Question: What jurisdiction, city, or county is the document associated with?
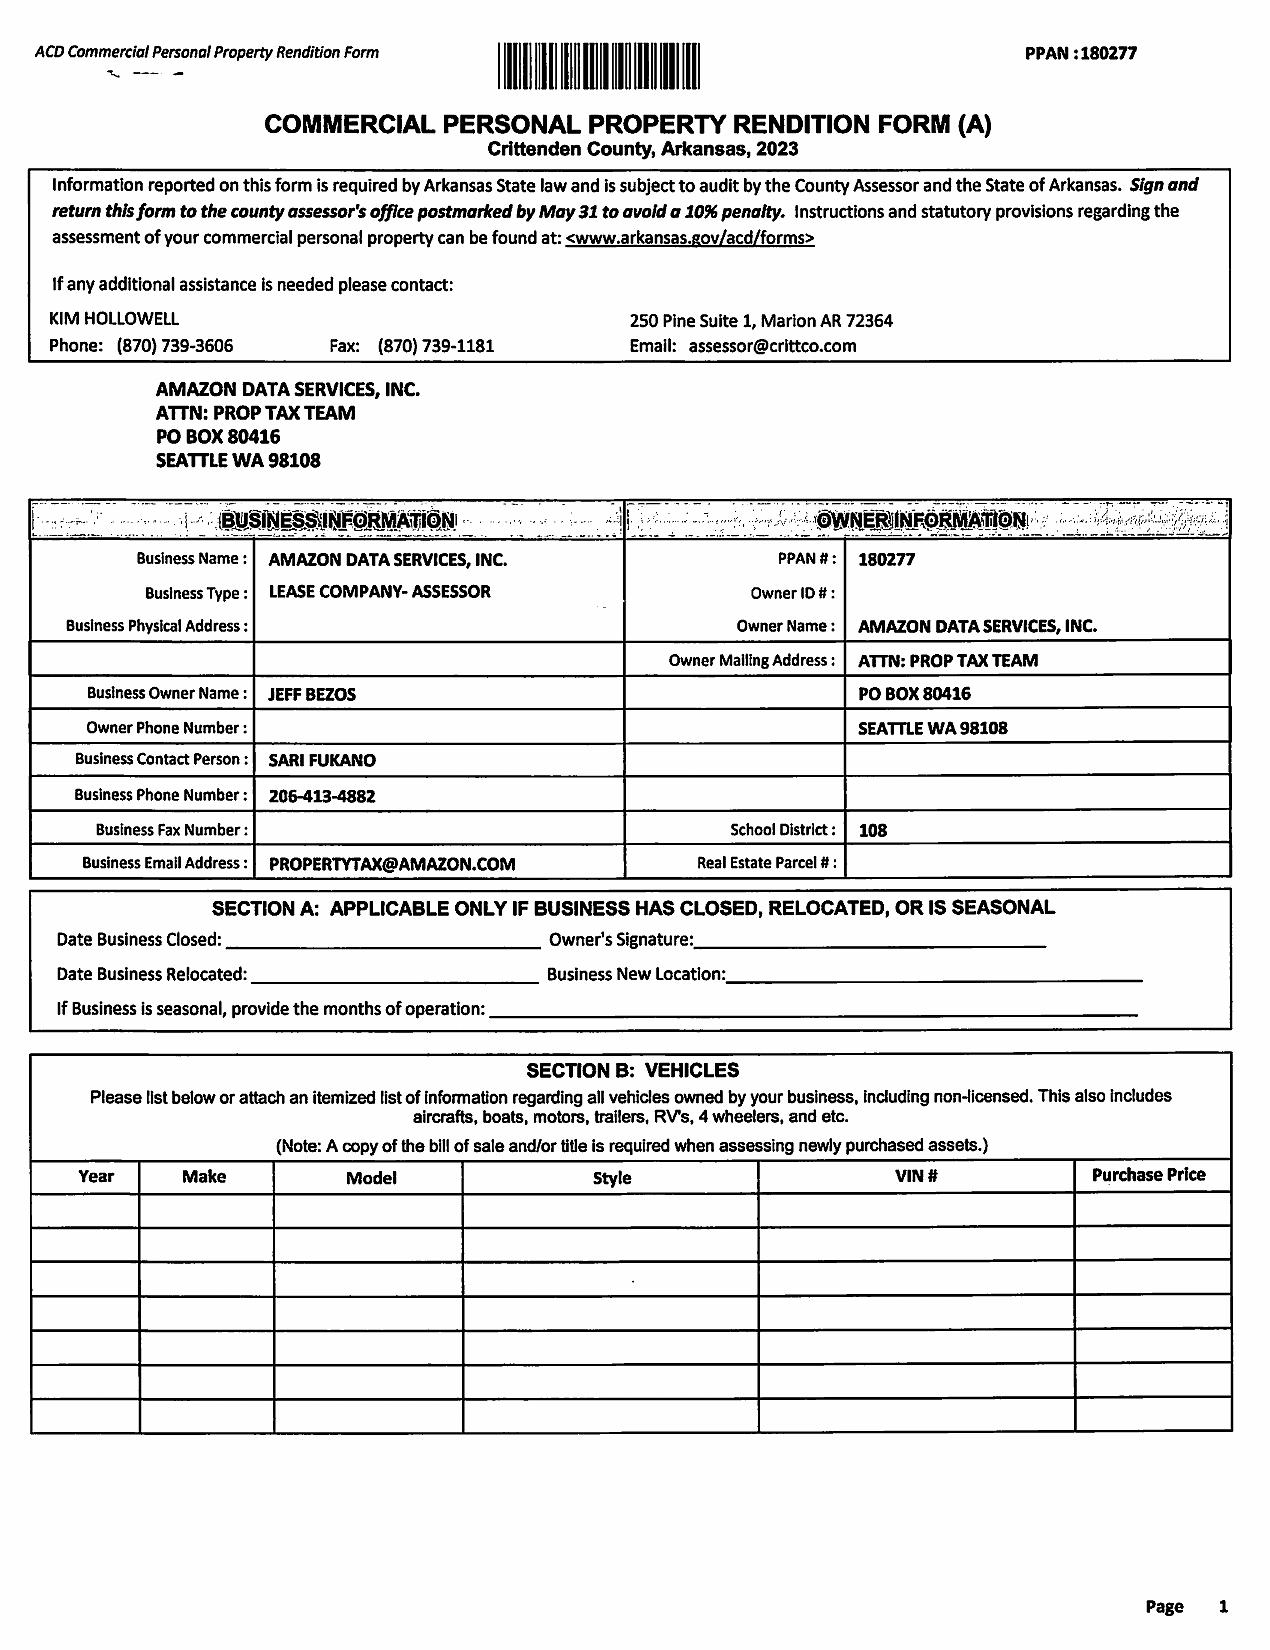
Answer: "Crittenden County"